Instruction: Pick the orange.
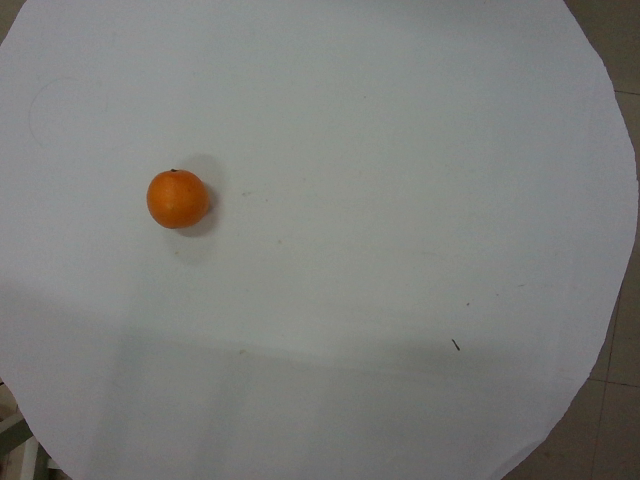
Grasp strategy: vertical